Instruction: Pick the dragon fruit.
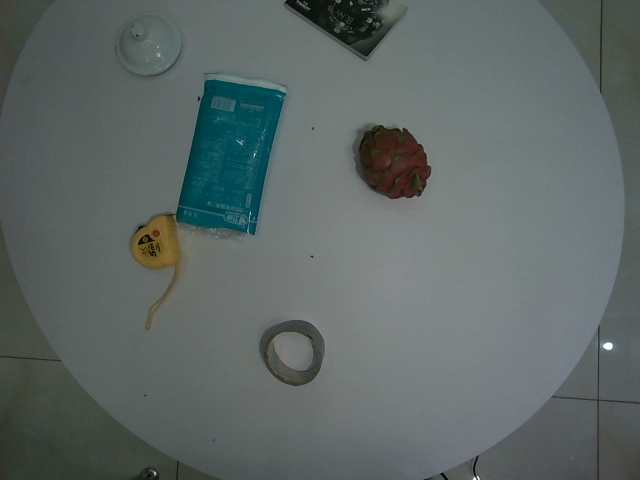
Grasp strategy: vertical